Question: Explain the disease:
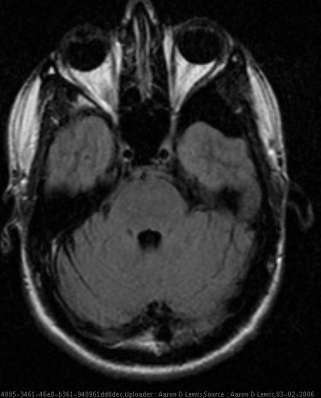
Answer: The disease is discussed as: True cysts of the CNS are named by their lining.  Arachnoid cysts - sometimes called "intra-arachnoid cysts" - are fluid filled spaces (containing CSF).  They may be congenital or acquired.  The most common location is in the middle cranial fossa.

So-called "secondary" or "acquired" arachnoid cysts may develop in relation to slowly growing extraaxial neoplasms, like meningioma and Schwannoma.

Arachnoid cysts are common and many if not most are discovered as asymptomatic incidental findings.  A large study of almost 12,000 children (under nineteen) found a prevalence of 2.6% (309/11,738 pts.).  They were more common in boys.

A subset of 111 were followed for a mean of 3.5 years:
11/111 increased in size (all these pts. < 4 yrs old)
13/111 decreased
87/111 did not change

PMID: 20515330